Question: Explain the disease:
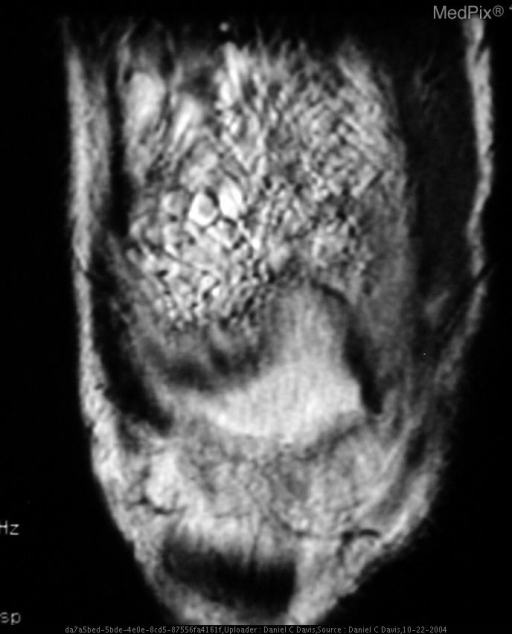
Answer: The disease is discussed as: Lipoma Arborescens is a tumor-like non-neoplastic process that affects the synovium.  Typically there is a villous-like hypertrophy of fat within the joint.  It produces a very characteristic arborizing (tree-like) pattern on MR imaging with typical fat signal within the lesion.  The knee is most commonly affected and the process is typically monoarticular.  Typically there is an associated effusion.  Patients present with slowly progressive joint swelling and pain.  Treatment: surgical excision.